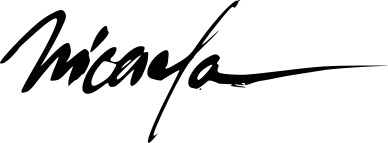
Signature of: micaela nuñez